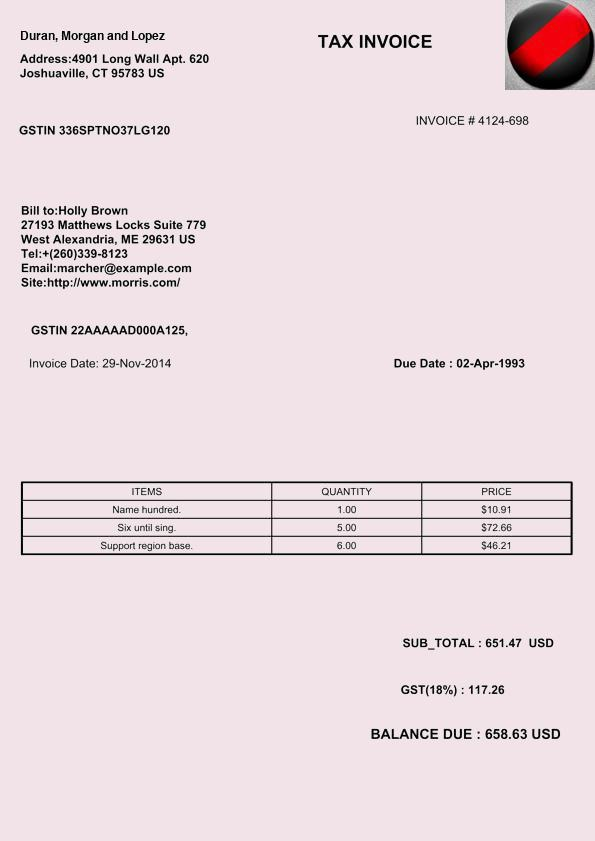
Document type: Invoice